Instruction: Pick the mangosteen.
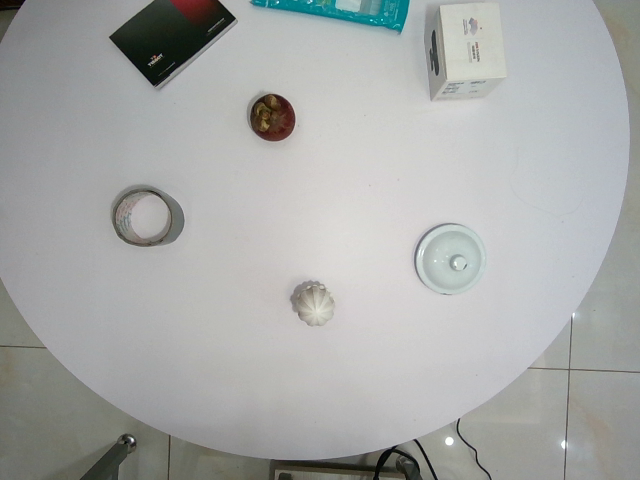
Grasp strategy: vertical